Question: Explain the disease:
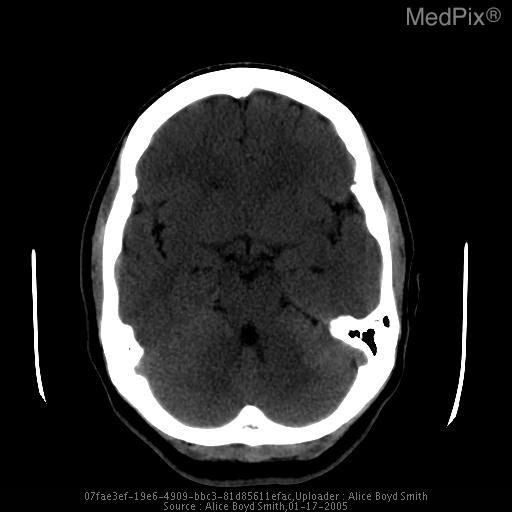
Answer: The disease is discussed as: The  CPA  is  the  extra-axial  space triangulated by the pons, cerebellum, and petrous temporal  bone.    Located  within  it  are meningeal layers, cranial nerves 5, 7, and 8, CSF and the flocculus of the cerebellum.

Meningiomas  arise  from the arachnoid granulation cells within the meningeal layers.  Other lesions in the  CPA,  from  which  they must  be  differentiated, include acoustic schwannoma, epidermoid, trigeminal schwannoma, exophytic brain stem glioma, metastasis, cholesteatoma (acquired), cholesterol granuloma, arachnoid  cyst,  aneurysm, and vertebrobasilar dolichoectasia.

Acoustic  schwannomas are  the most common CPA masses and usually arise from the vestibular division of the 8th cranial nerve  within the  internal  auditory  canal.   They present as a mass within the internal auditory canal and often widen the canal.  Meningiomas, on the other hand, are extrinsic to the internal  auditory  canal  although  they  may compress the 7th-8th nerve complex (see Film 2). Classically, meningiomas are hyperdense compared to gray matter  on noncontrast CT and enhance intensely, whereas acoustic neuromas are isodense  or  hypodense  and  also enhance.  It may be difficult to visualize small acoustic neuromas or meningiomas on CT  because  of artifacts from the adjacent petrous temporal bone. When present, changes in the temporal bone can  be  quite  helpful. Acoustic neuroma will widen or erode the internal auditory canal in up  to  90%  of  cases, although small intracanalicular lesions are increasingly recognized with Gd-DTPA MR  prior  to  development  of internal auditory canal abnormalities.  Meningiomas may demonstrate hyperostosis  of  the  adjacent  temporal  bone.  MRI, without bone artifact, surpasses CT for mass localization relative  to  the  internal  auditory canal, especially with the use of Gd-DTPA.  Acoustic schwannomas are isointense to gray matter on T1-weighted images and enhance  homogeneously after Gd-DTPA.  Meningiomas are iso- to hypointense on T1-weighted images and  also  enhance  homogeneously,  but are located outside of the internal auditory canal.  On T2-weighted imaging, meningioma has a  variable signal  while  acoustic  schwannoma is usually increased in intensity.

Angiographically, meningiomas classically have a persistent,  homogeneous blush lasting through the venous phase, which is not typical of  schwannoma or  the  other more common CPA lesions.  CPA masses, if large, enough, can be detected angiographically by characteristic displacement of the adjacent vascular  structures.    Such masses  may  elevate and posteriorly displace the anterior inferior cerebellar artery, elevate the superior cerebellar artery, displace the basilar artery if the mass extends  medially,  or  elevate  and compress the petrosal vein.

The  other  lesions  within the differential diagnosis are less common.  Epidermoid tumors result from  epidermal  tissue  that  is included within the neural tube during embryonic development.  They may be markedly hypointense to cortex on T1-weighted MRI images (there are  some  reports  of hyperintense epidermoids on T1 imaging) and are hyperintense compared to CSF on T2 imaging with no  enhancement following  Gd - DTPA.   CT demonstrates a hypodense (density slightly greater than CSF) mass without  enhancement;  thus,  differentiation from  meningioma  is  not  difficult.  Trigeminal neuroma is radiographically  similar  to acoustic neuroma except the course follows that of the 5th cranial nerve and the IAC and 7th/8th  nerve  complex  are  normal.  Exophytic brain stem glioma will have both intra- and extra-axial components by multiplanar  MR  imaging.    Arachnoid cysts  have  imaging  characteristics  paralleling  CSF.   Vascular abnormalities can usually be detected  by  MRI  demonstrating  flow void  and/or  clot.   The flocculus of the cerebellum should not be mistaken for a lesion based on  its  known  anatomic  location  and signal  characteristics.    Metastatic  disease may be difficult to distinguish from benign lesions because of the  varied  appearance, unless  one sees multiple lesions or there is obvious bone destruction, which may require CT demonstration.  Acquired  cholesteatomas may  also require CT evaluation of the temporal bone to demonstrate the characteristic pattern of involvement of the middle  ear  which is   necessary   to  differentiate  these  lesions  from  the  bony destruction caused by metastatic disease.